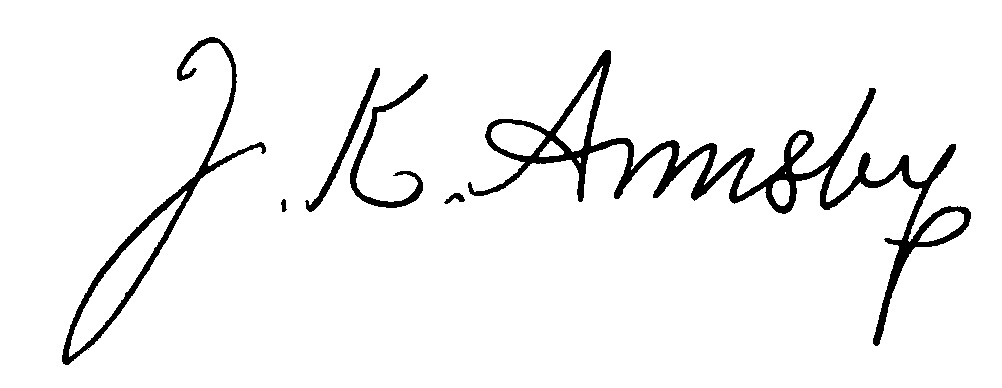
Signature of: james kendall armsby